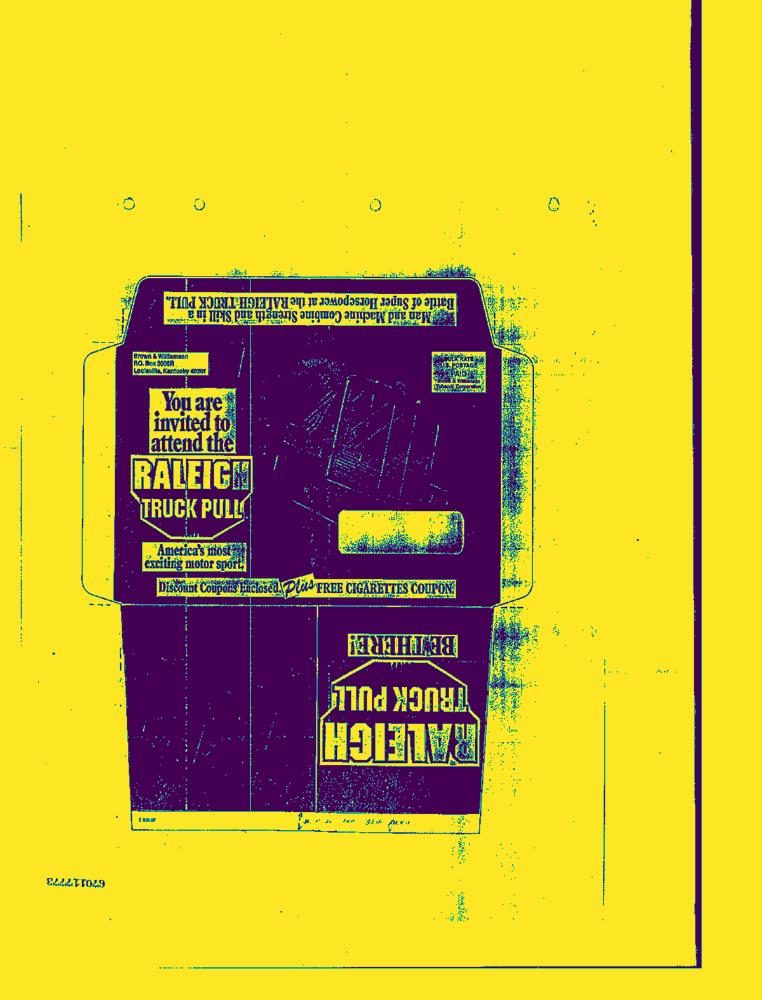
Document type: AD